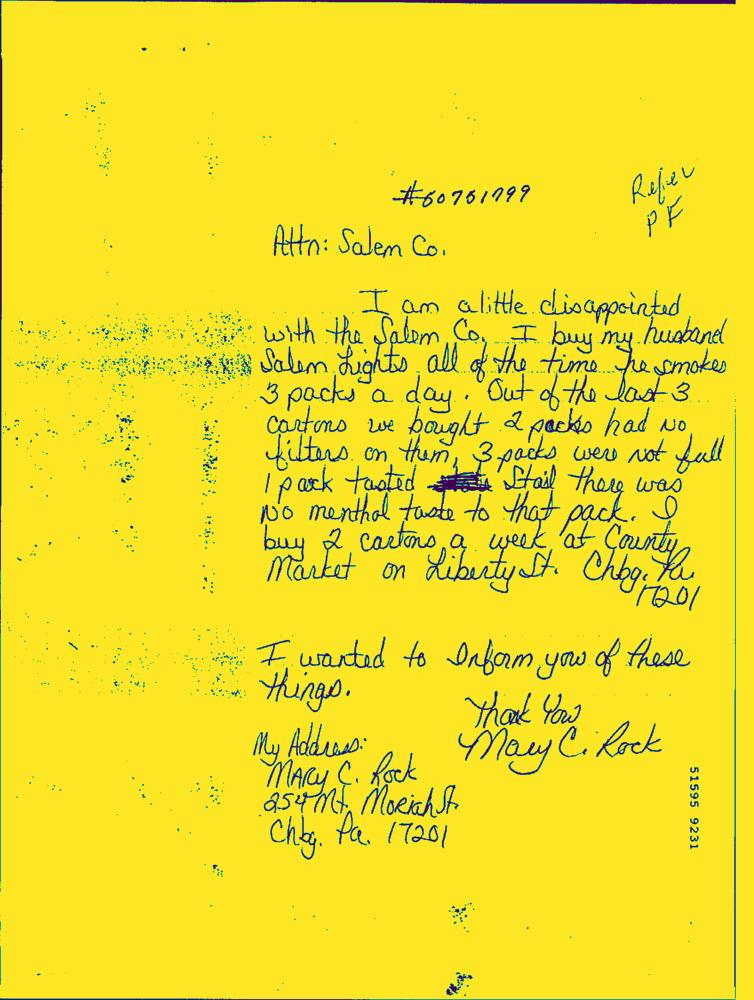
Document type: Hand-Written